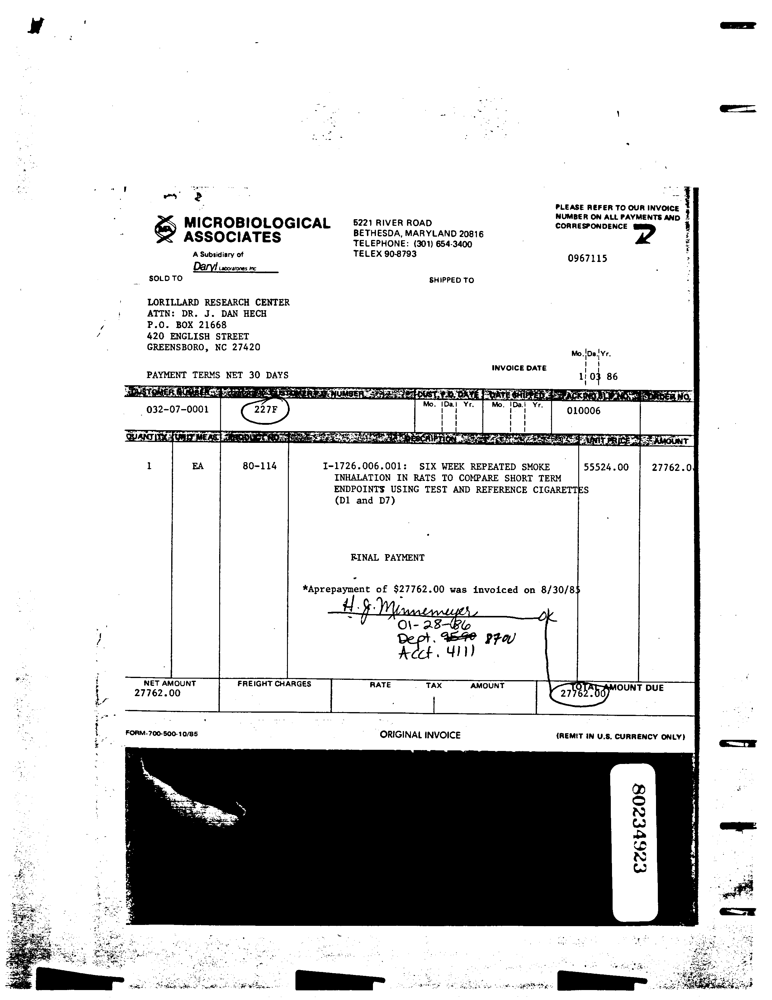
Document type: Invoice